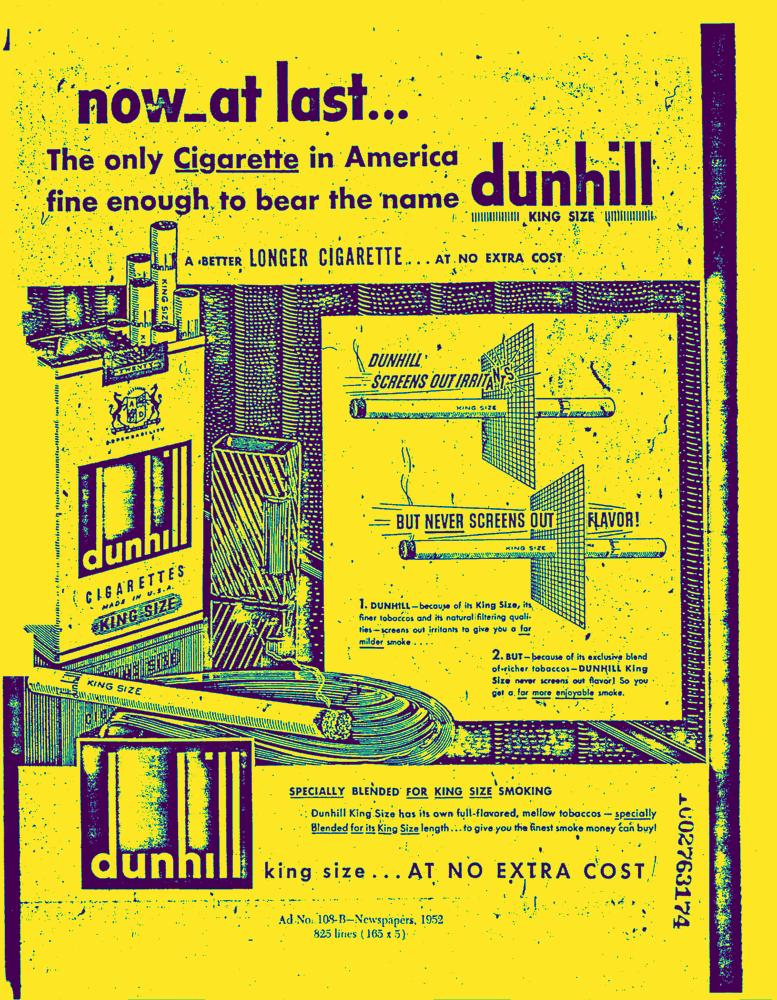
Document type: AD